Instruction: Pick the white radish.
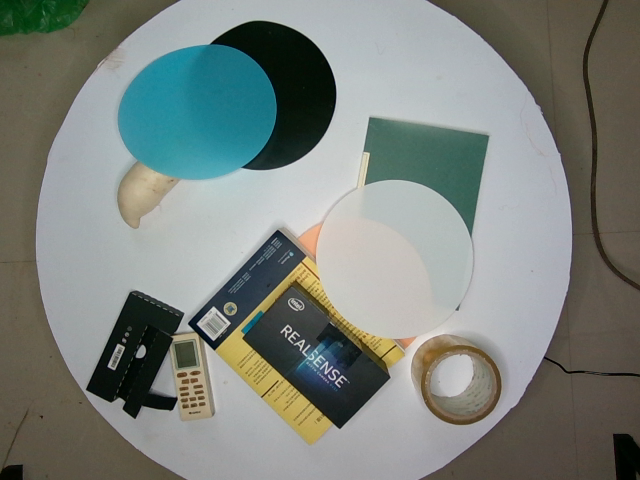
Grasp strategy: vertical